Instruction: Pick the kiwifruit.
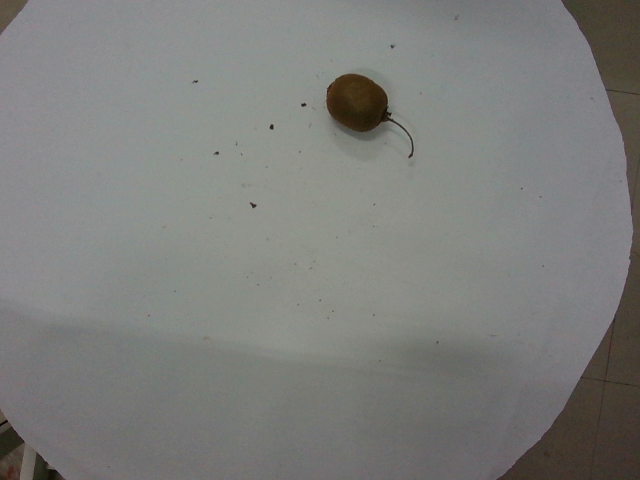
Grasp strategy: vertical